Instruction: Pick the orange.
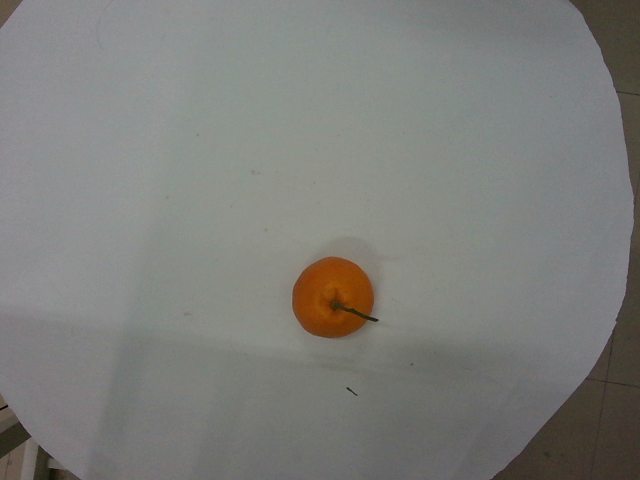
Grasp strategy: vertical